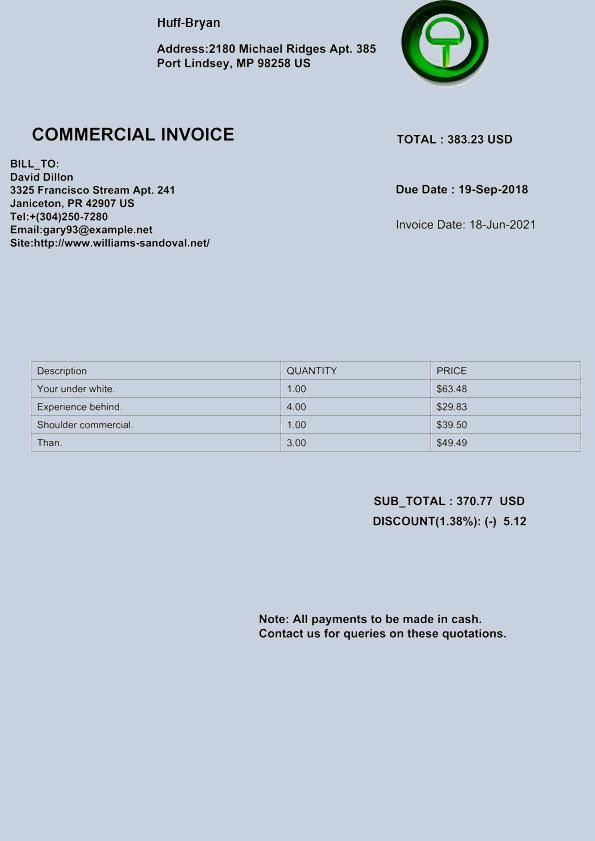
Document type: Invoice